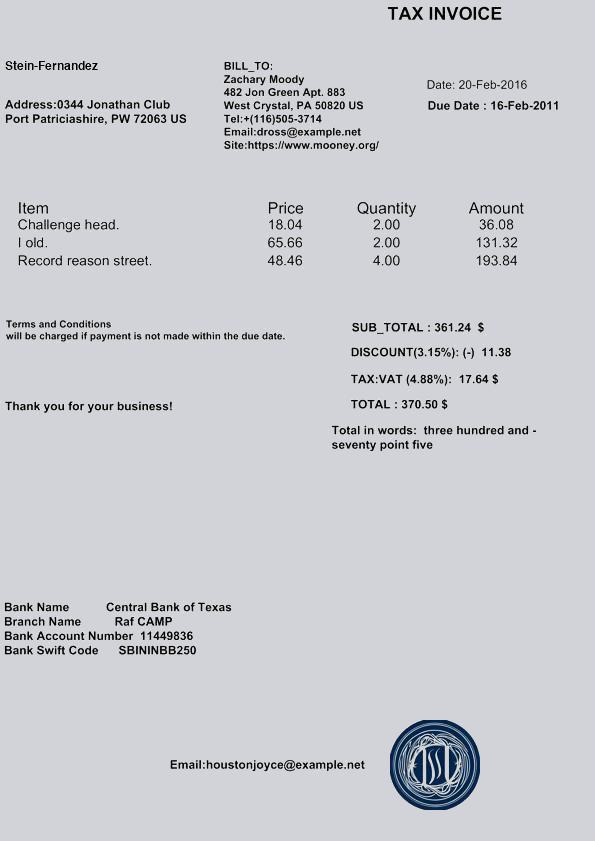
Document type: Invoice